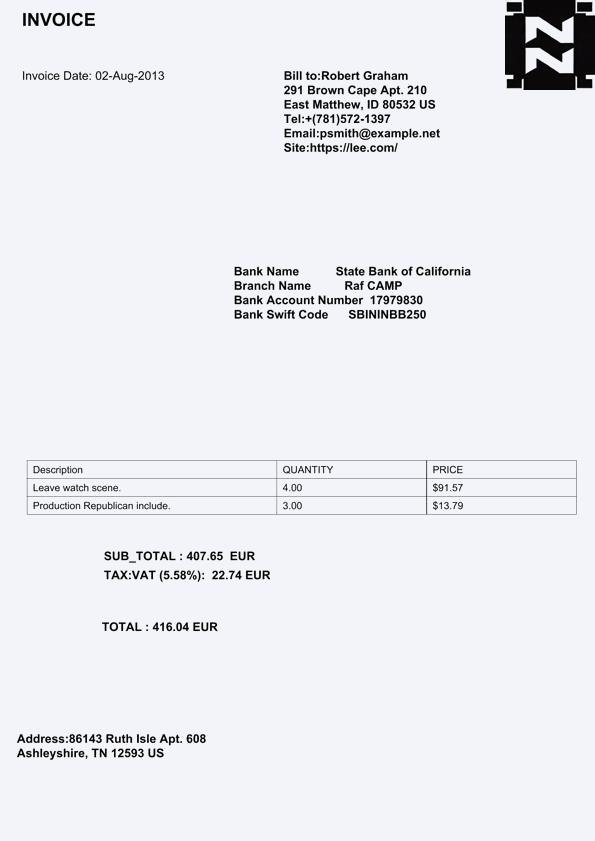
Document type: Invoice